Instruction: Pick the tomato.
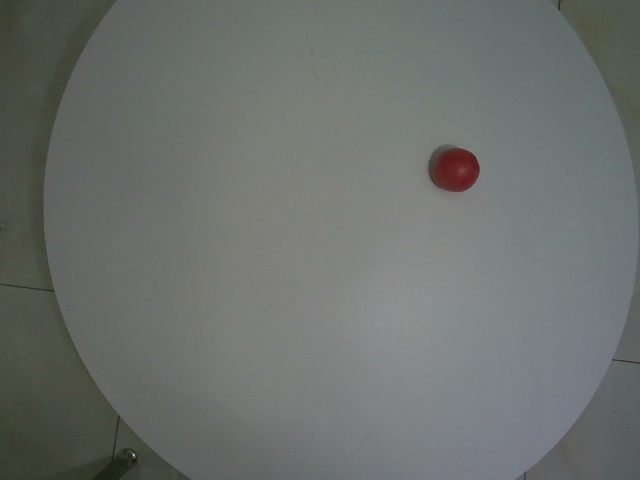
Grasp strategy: vertical